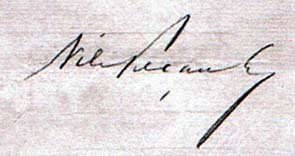
Signature of: nilo peçanha